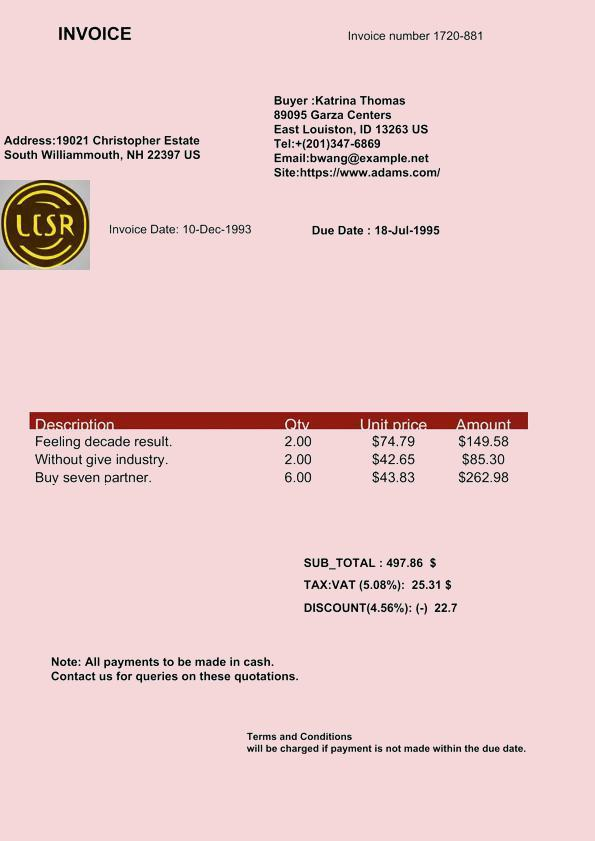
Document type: Invoice